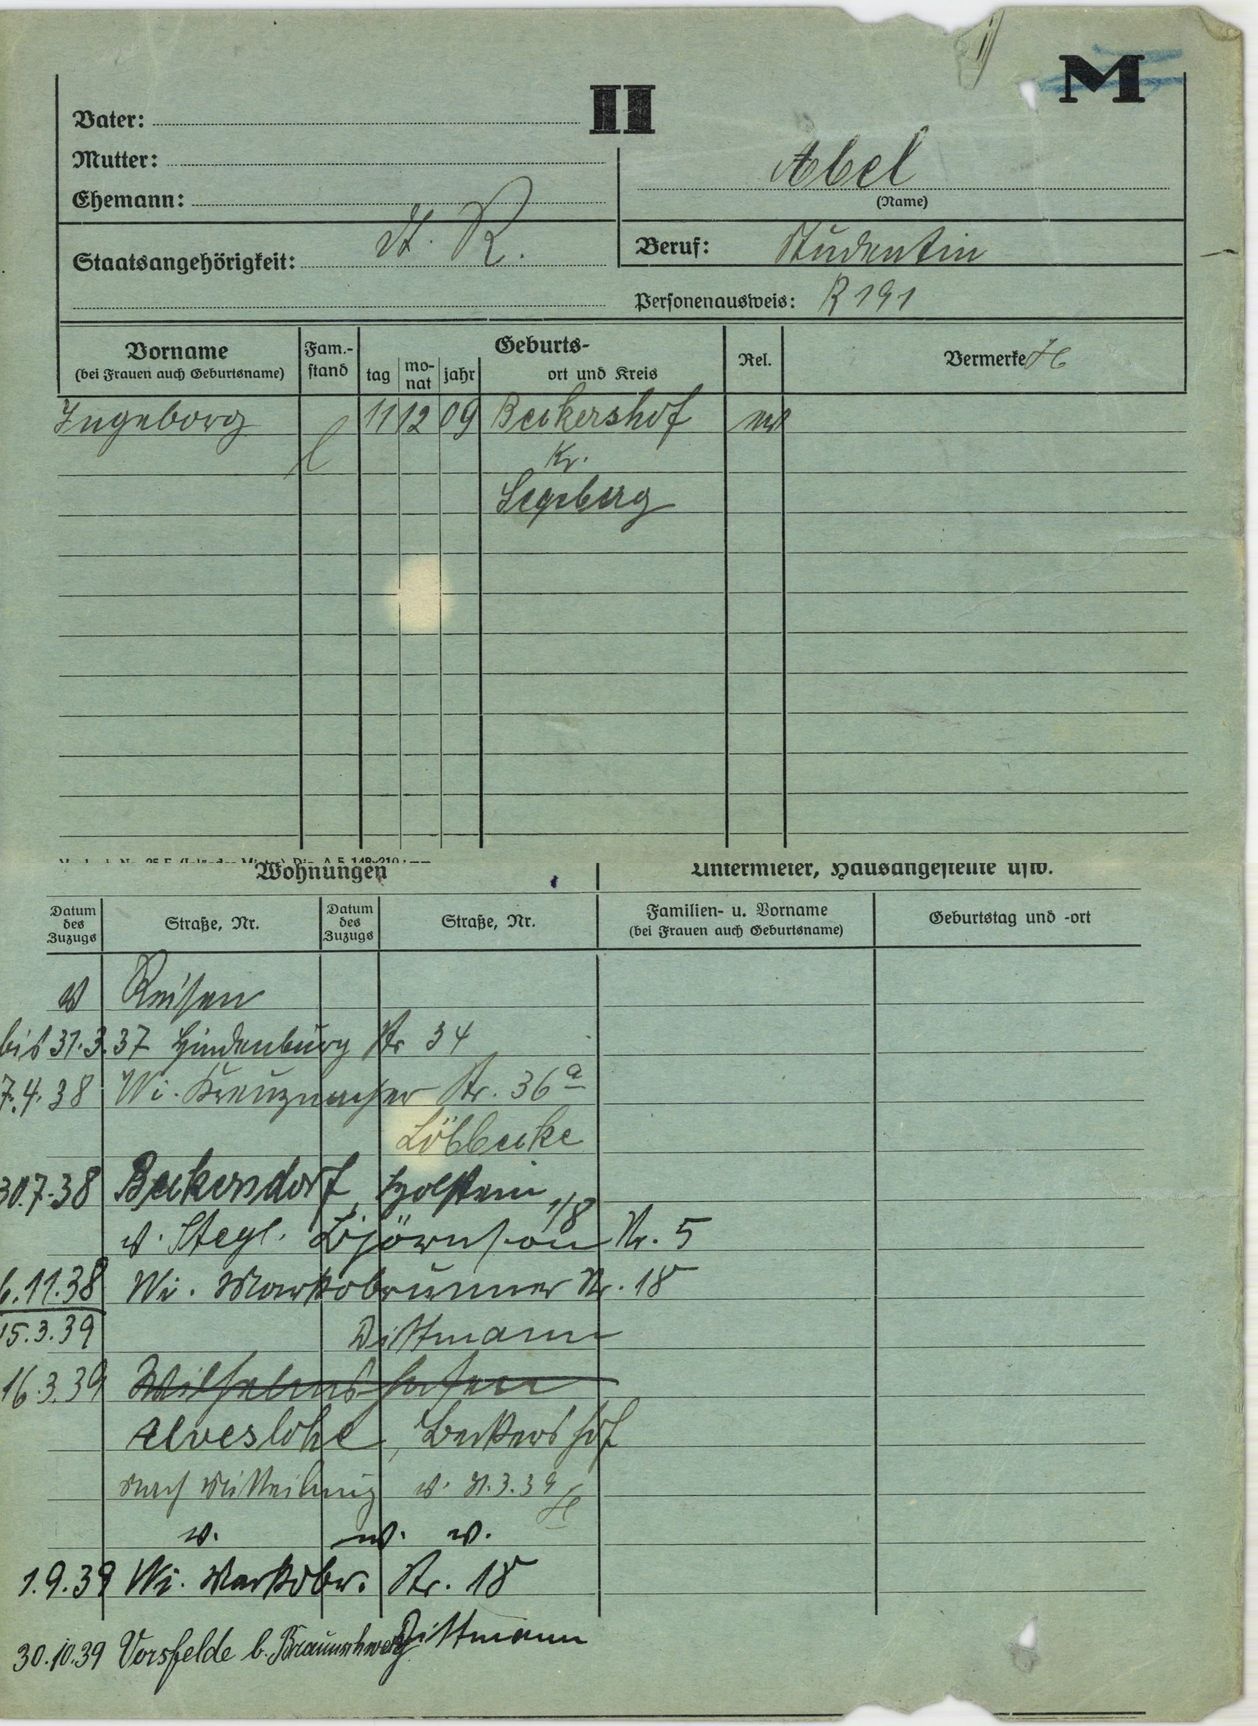
Abel